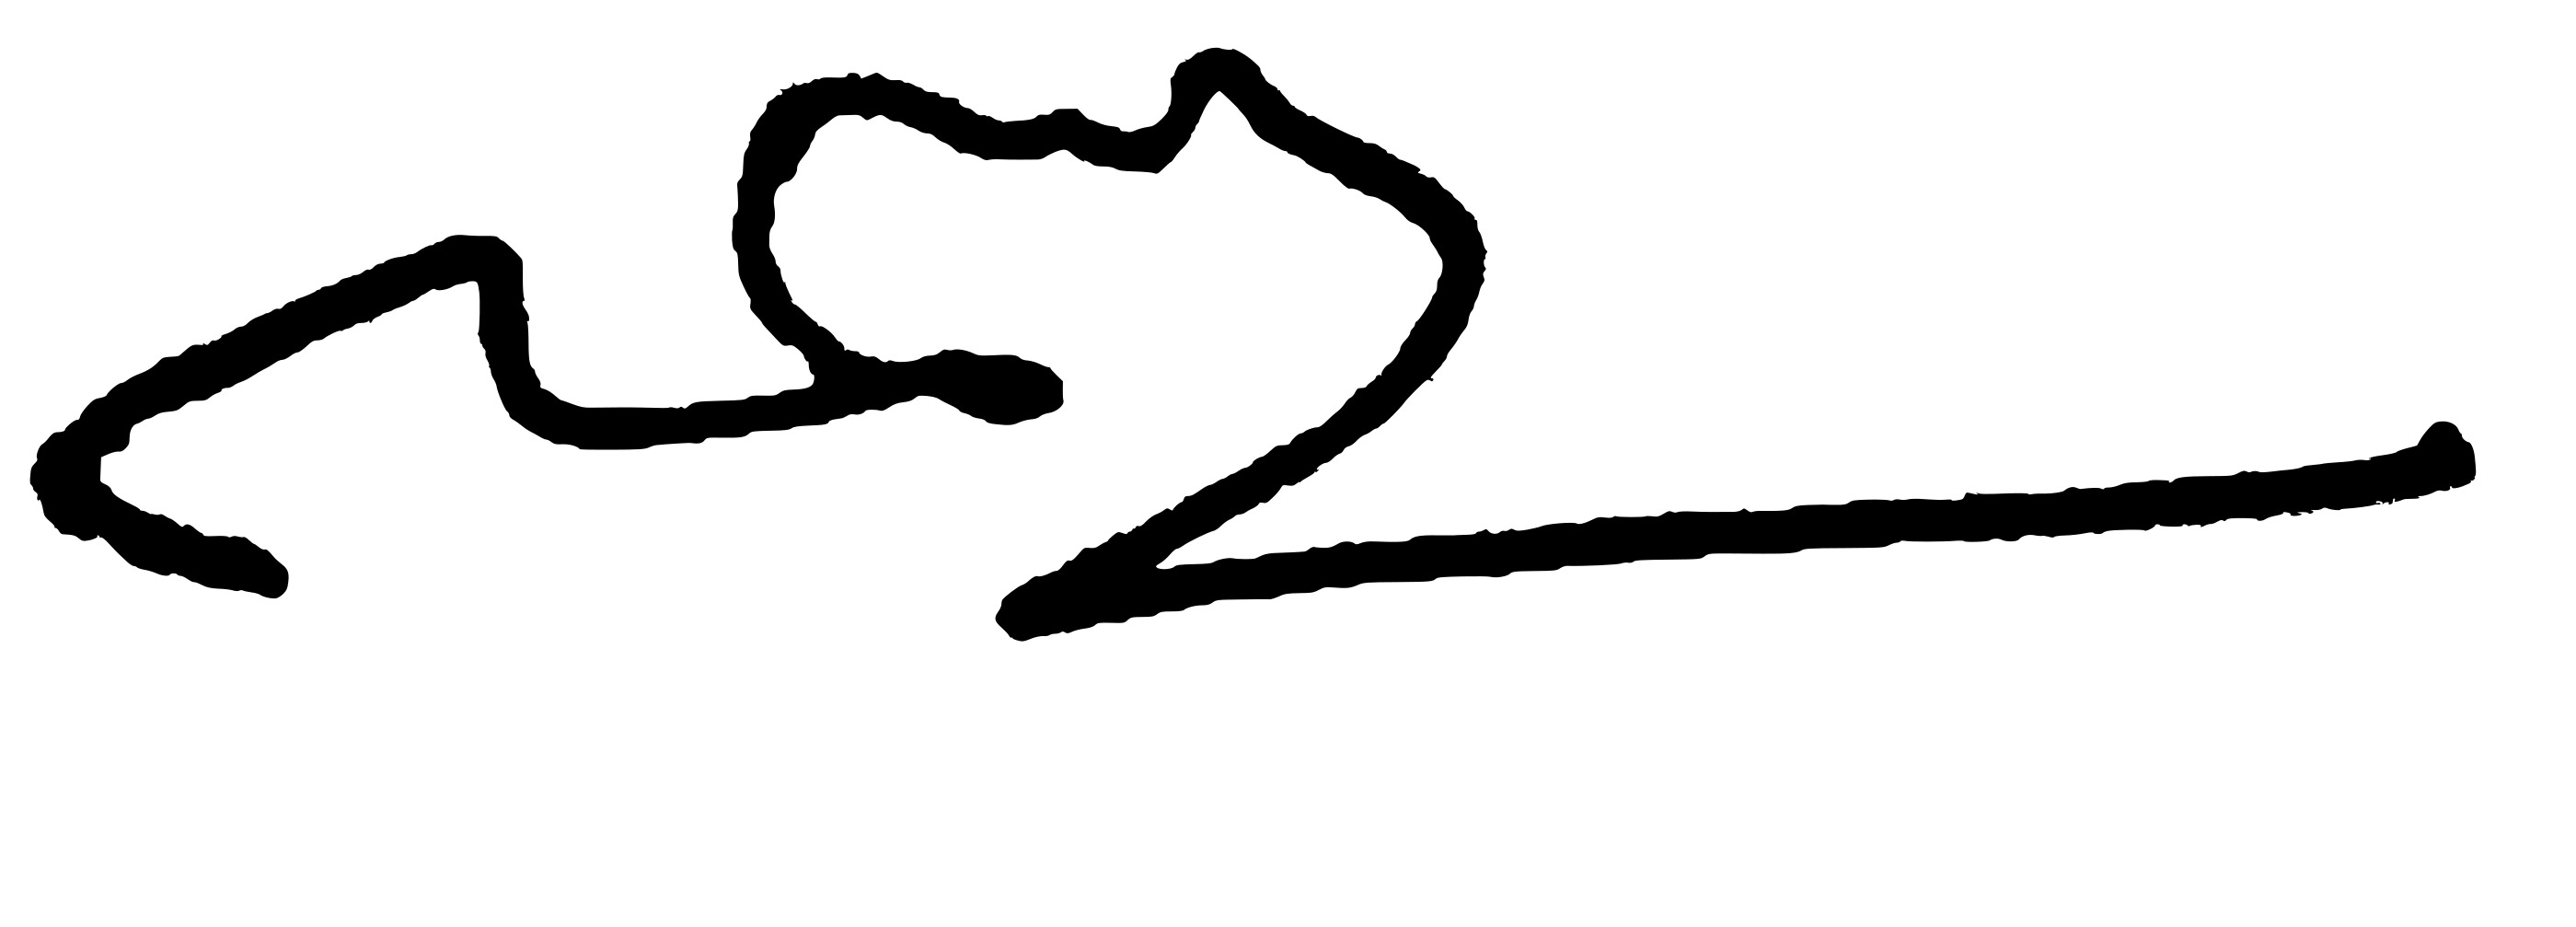
Signature of: mohan parmar